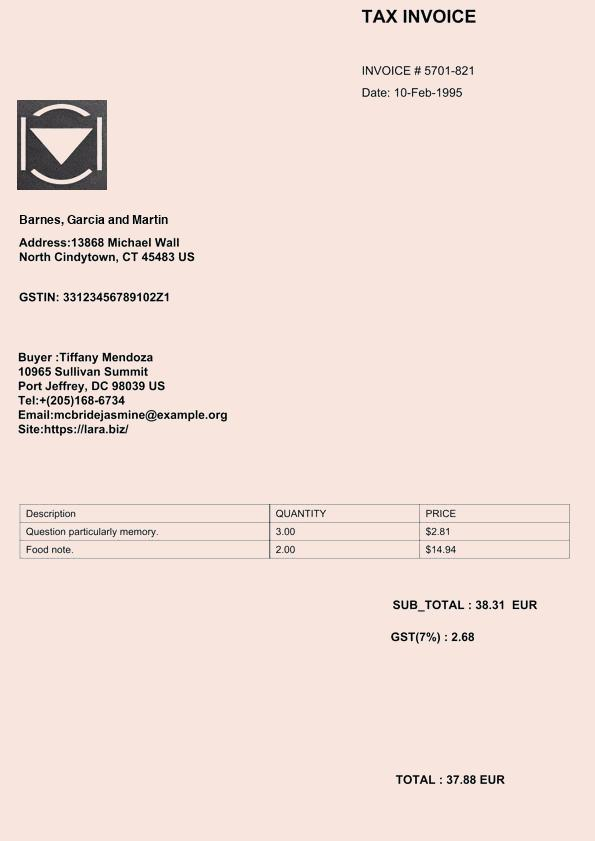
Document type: Invoice